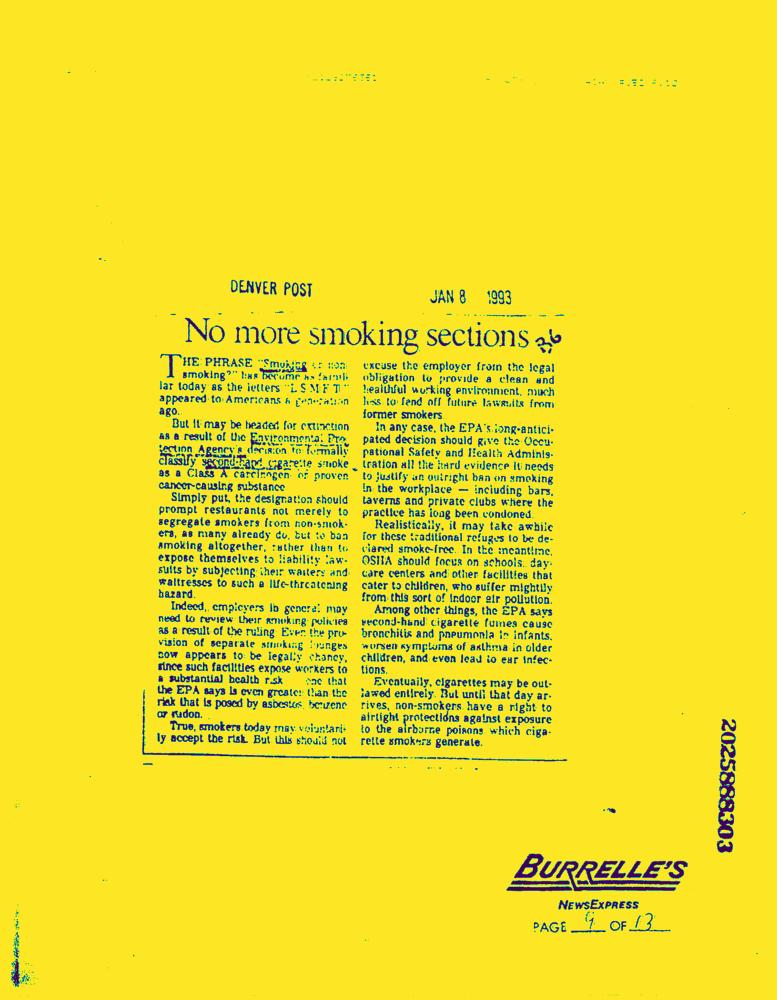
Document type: News-Article